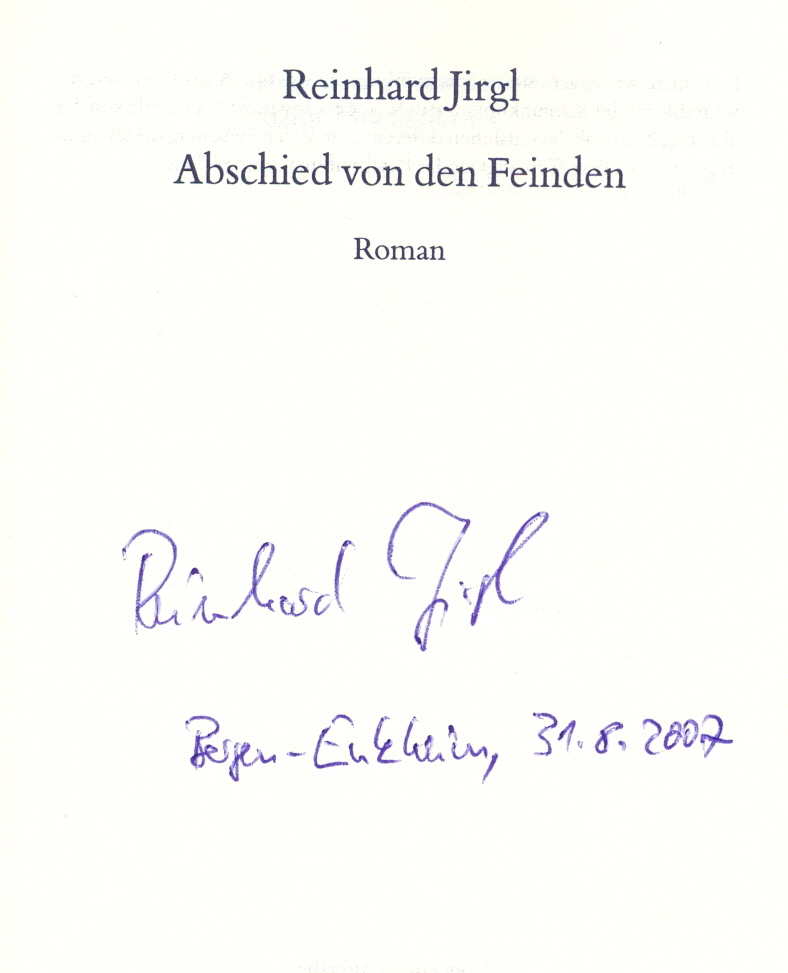
Signature of: reinhard jirgl